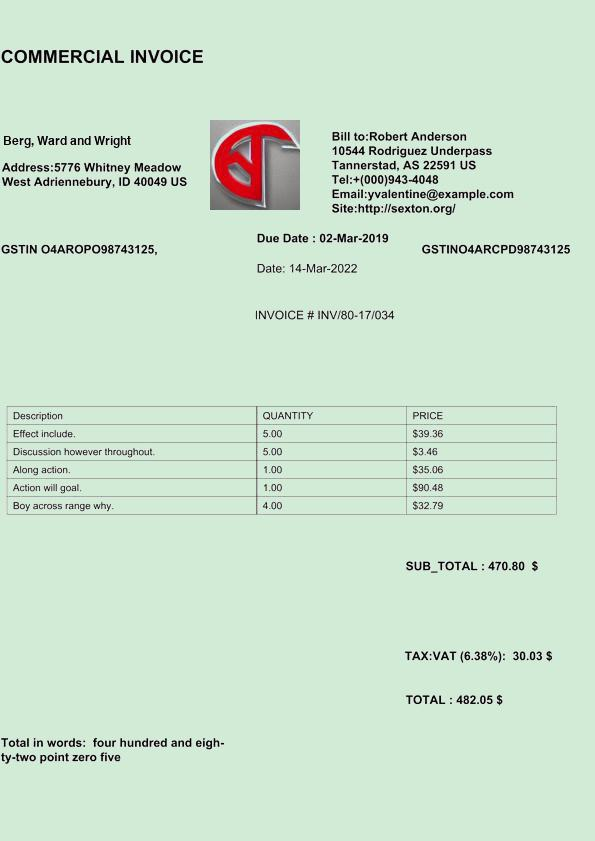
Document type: Invoice